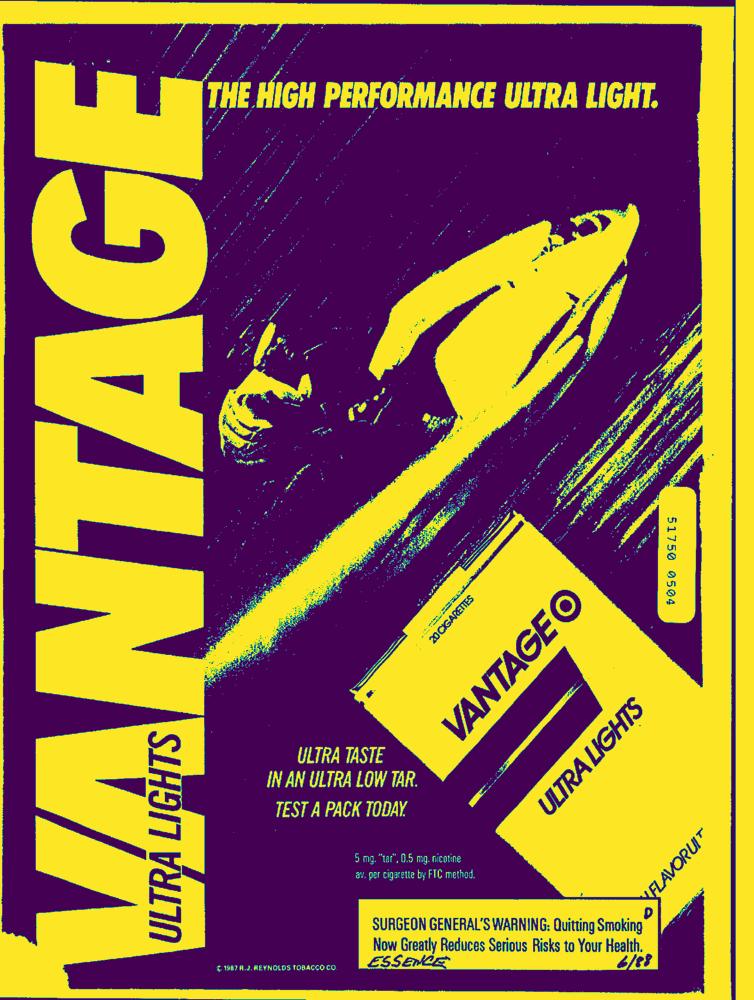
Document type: AD